Question: What jurisdiction, city, or county is the document associated with?
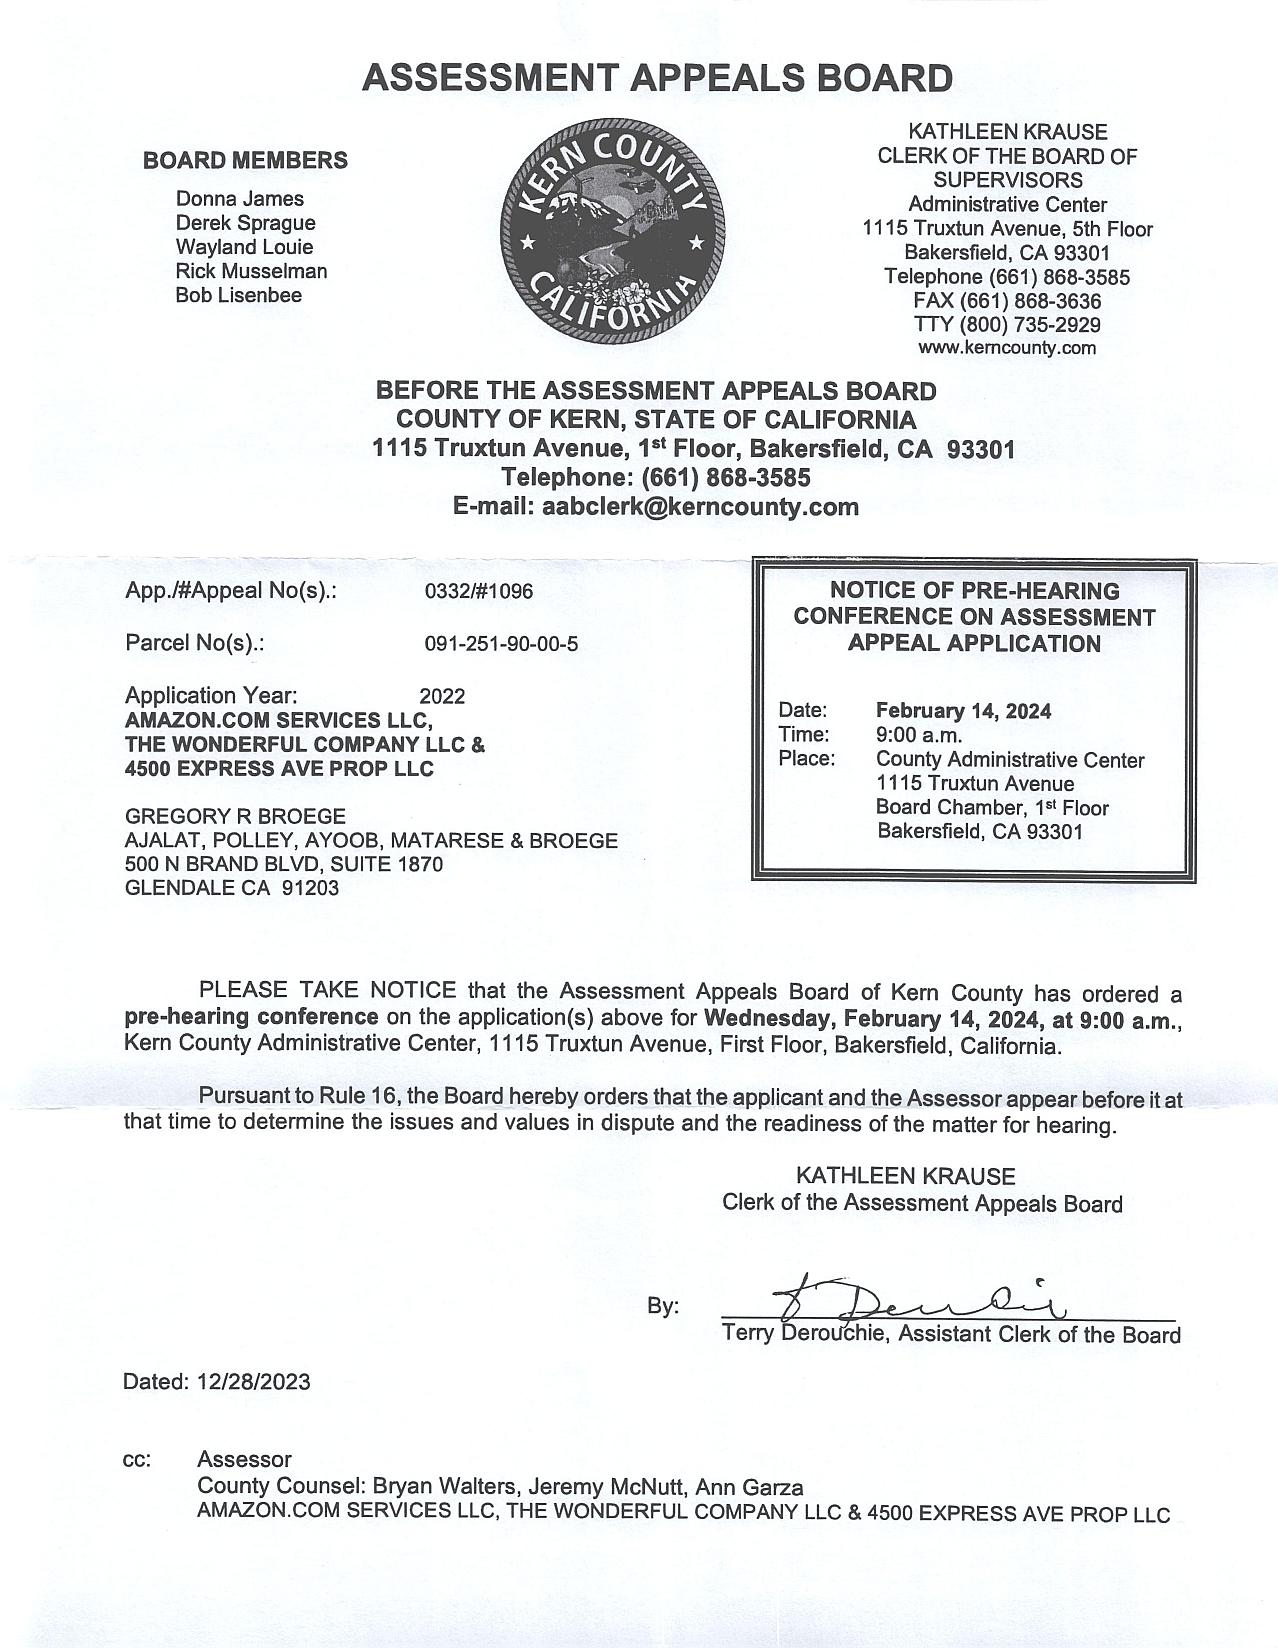
Answer: "Kern County"